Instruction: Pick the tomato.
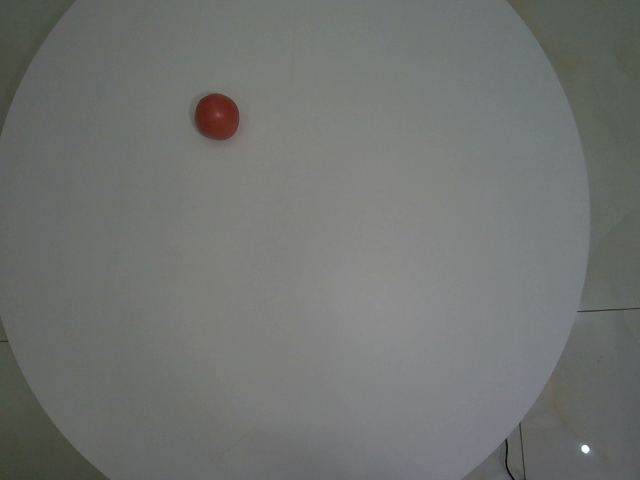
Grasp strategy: vertical